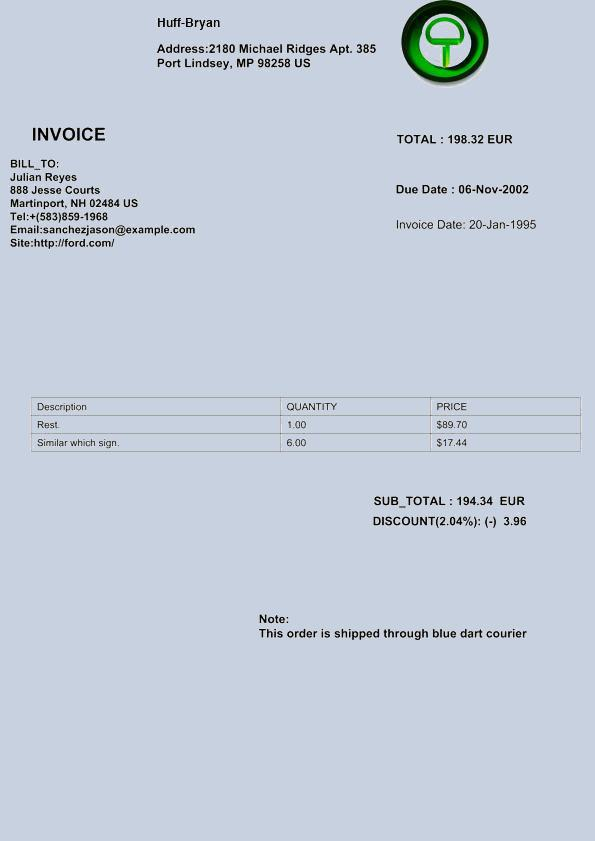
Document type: Invoice